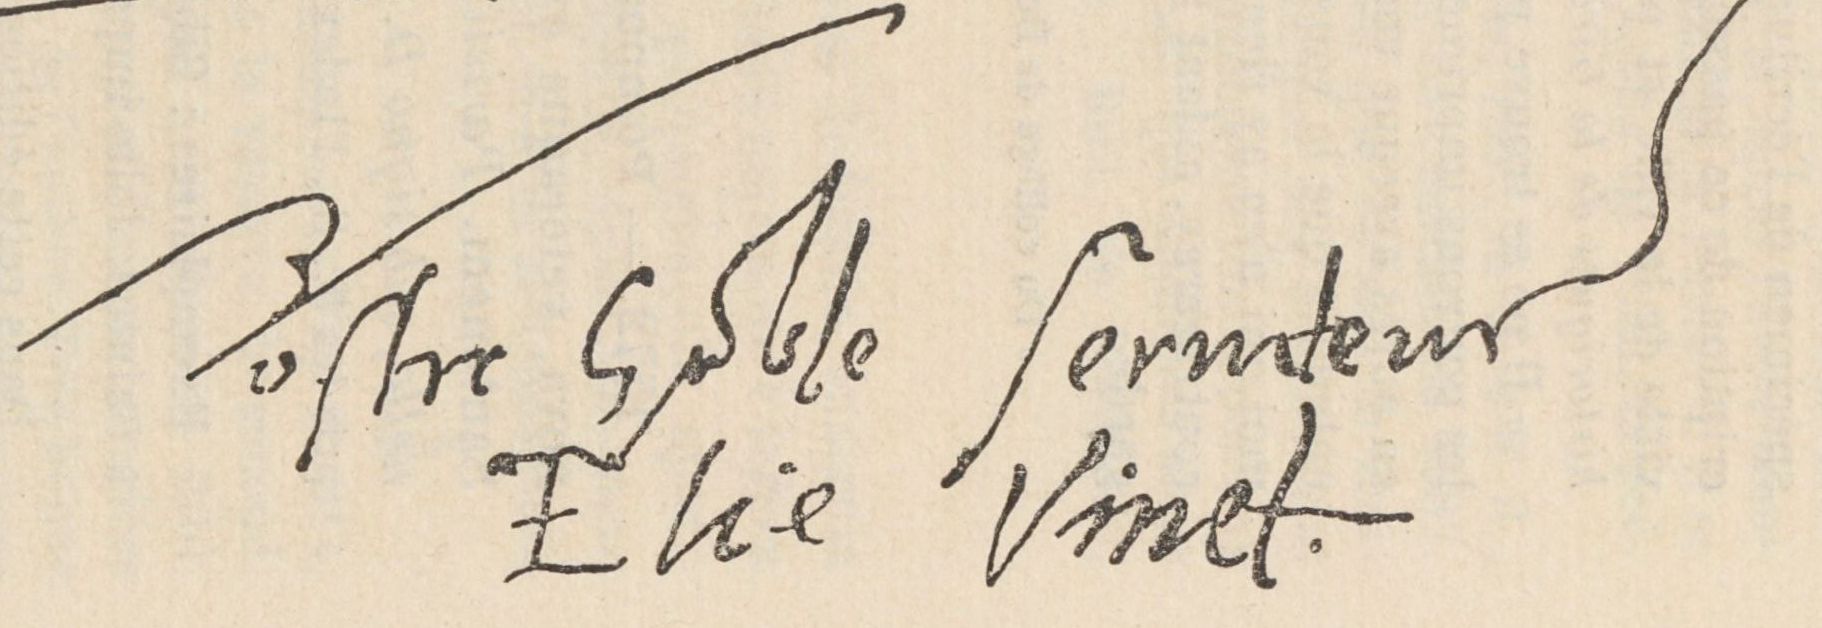
Signature of: élie vinet